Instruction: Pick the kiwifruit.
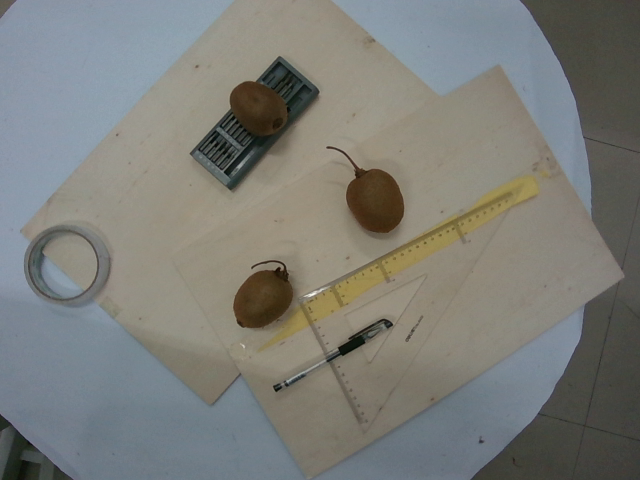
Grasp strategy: vertical